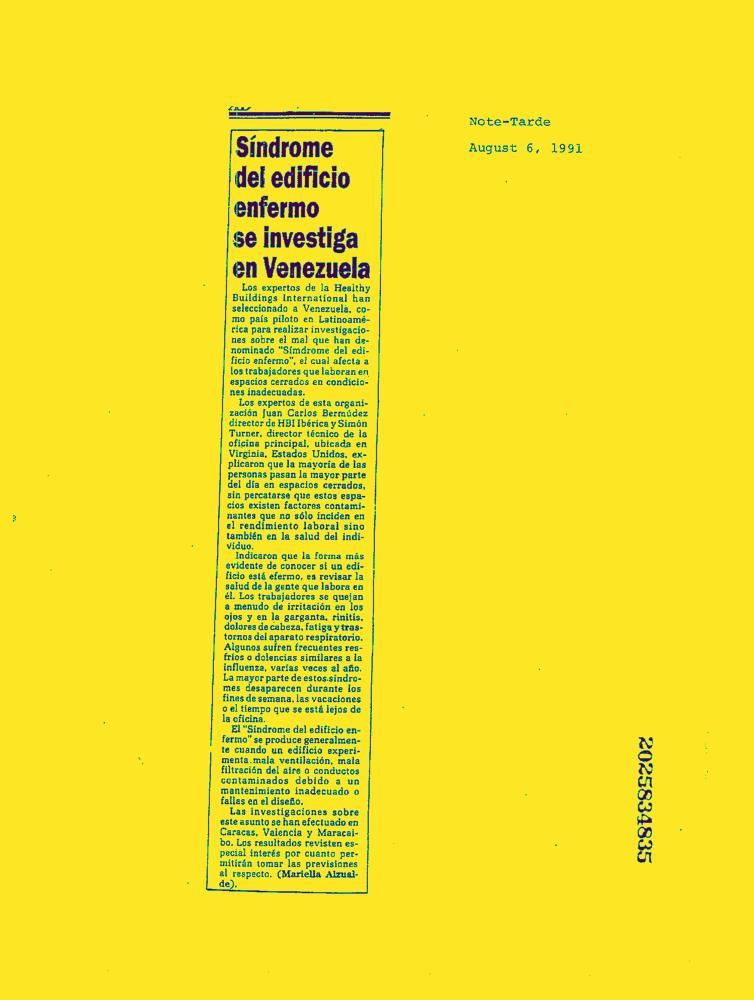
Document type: News-Article